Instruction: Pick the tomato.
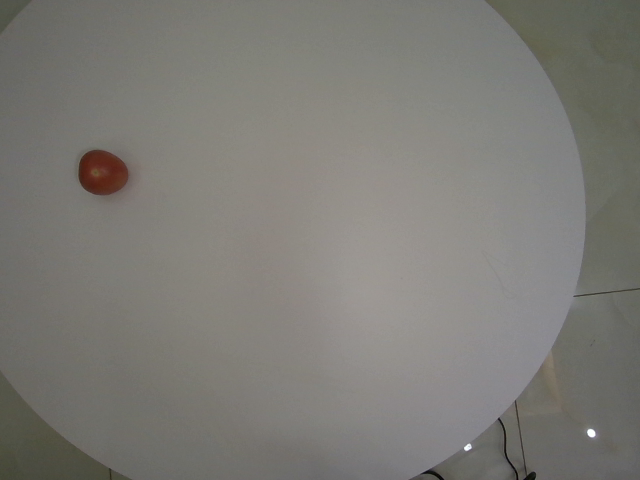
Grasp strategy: vertical